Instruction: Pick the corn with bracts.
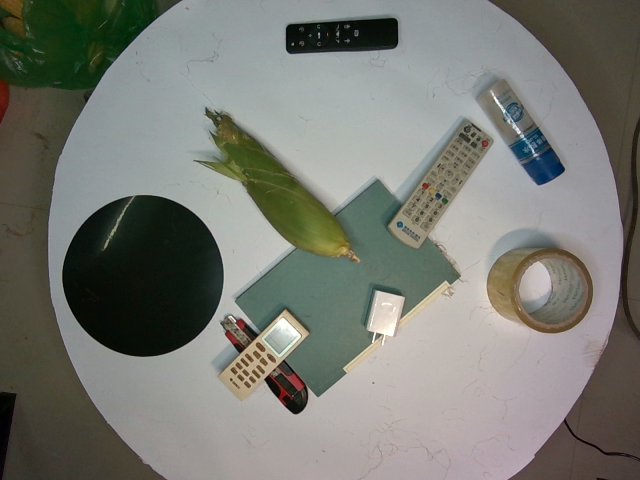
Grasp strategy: vertical